Question: In what way does the history help explain the case?
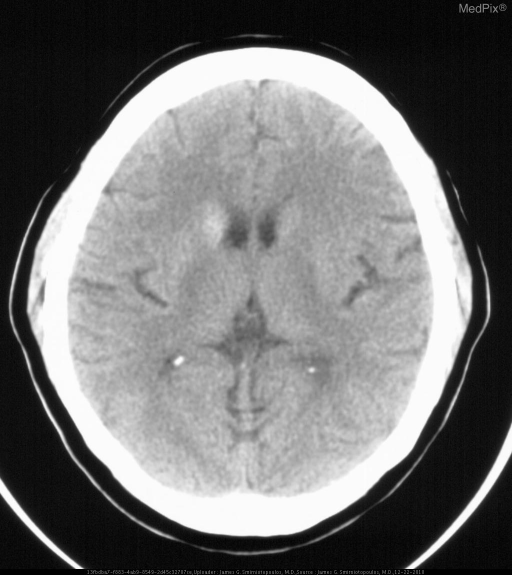
Answer: The patient's history of This previously healthy 50 y.o. woman presents with the acute onset of left sided hemichorea. is key in understanding the case.